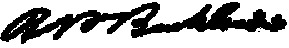
Signature of: ralph pomeroy buckland